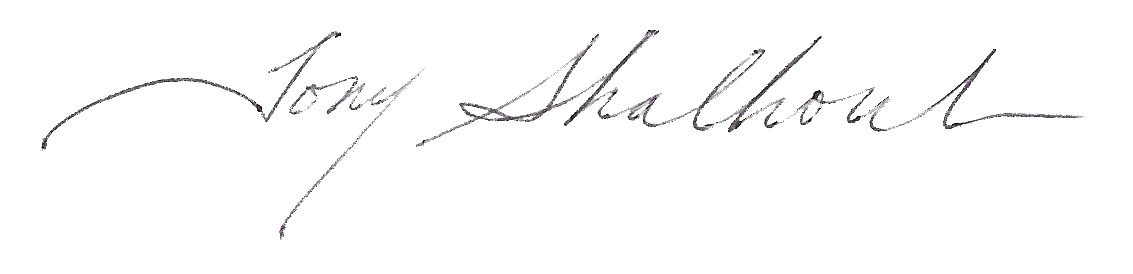
Signature of: tony shalhoub